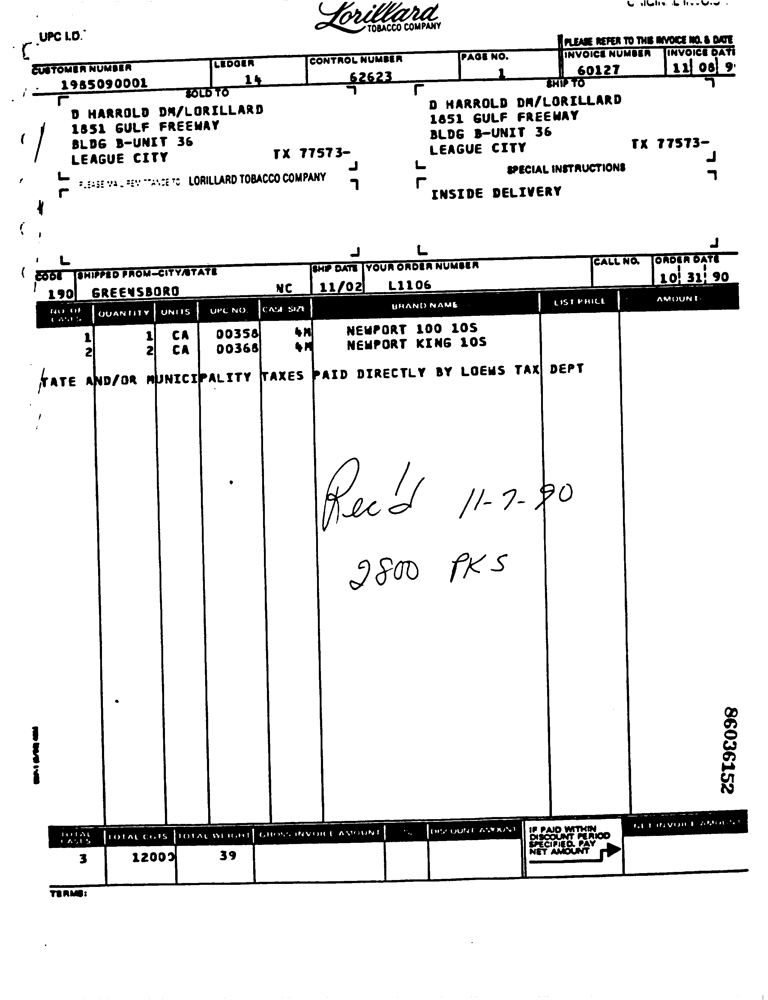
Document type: Invoice